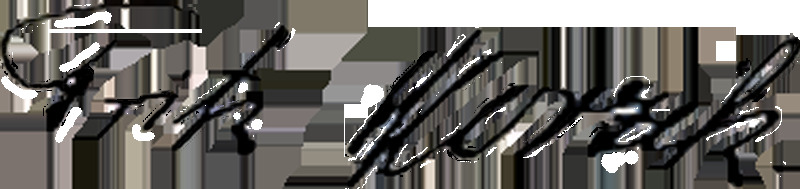
Signature of: friedrich wilhelm morzik